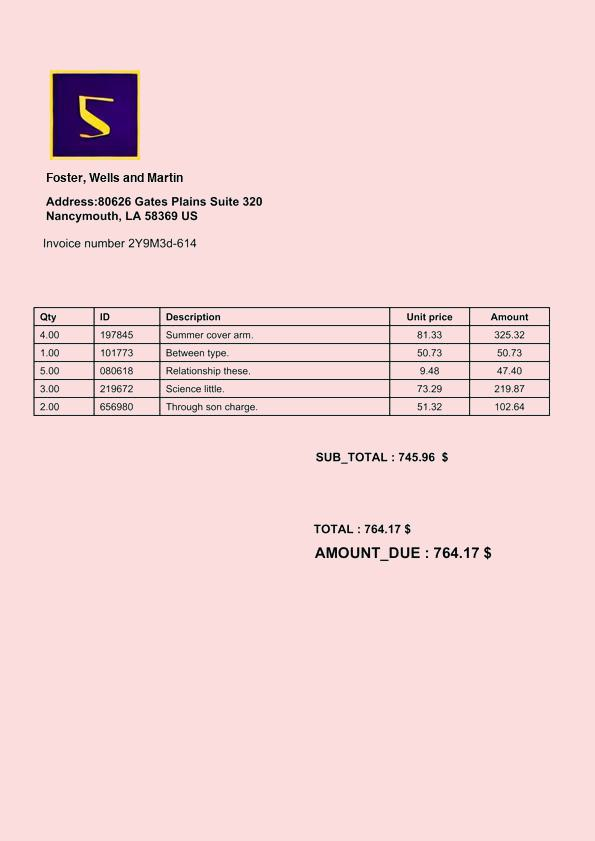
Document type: Invoice